Question: Which state is mentioned in the document?
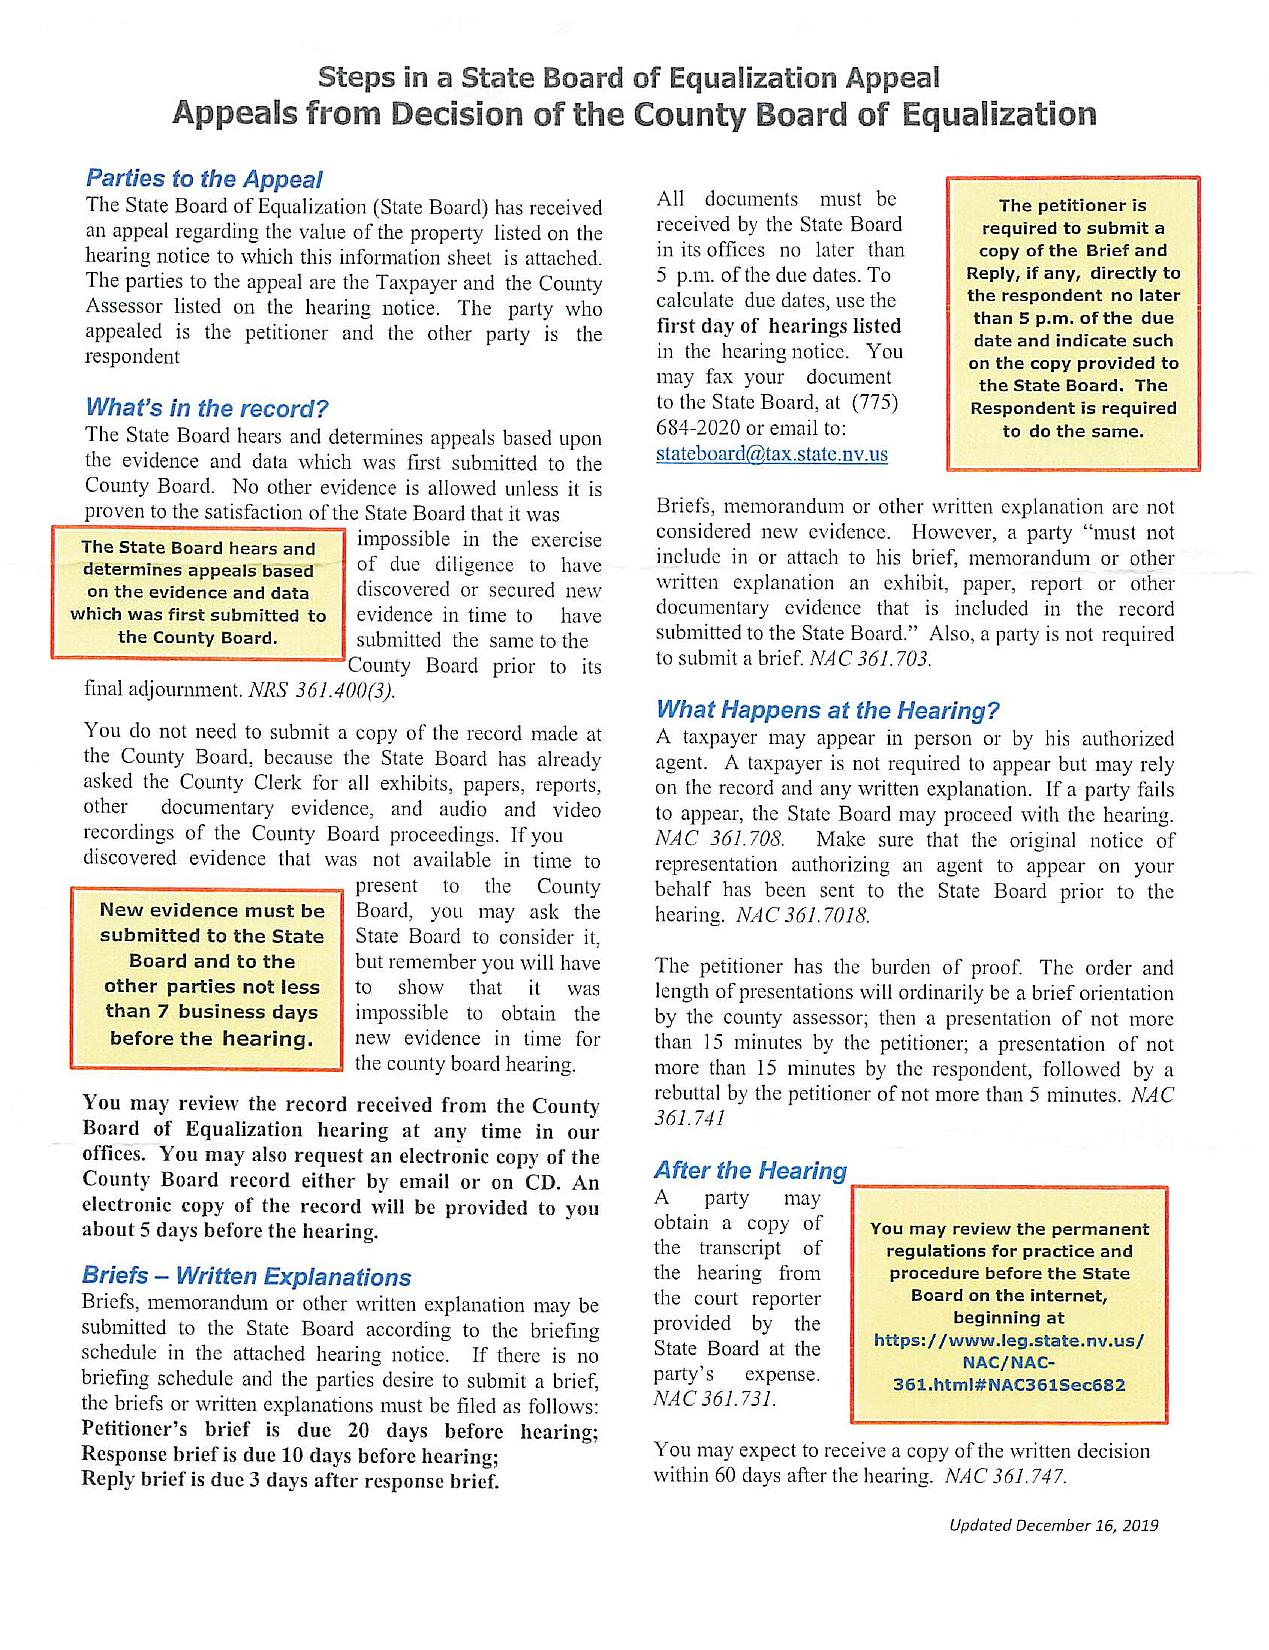
Answer: "NV"